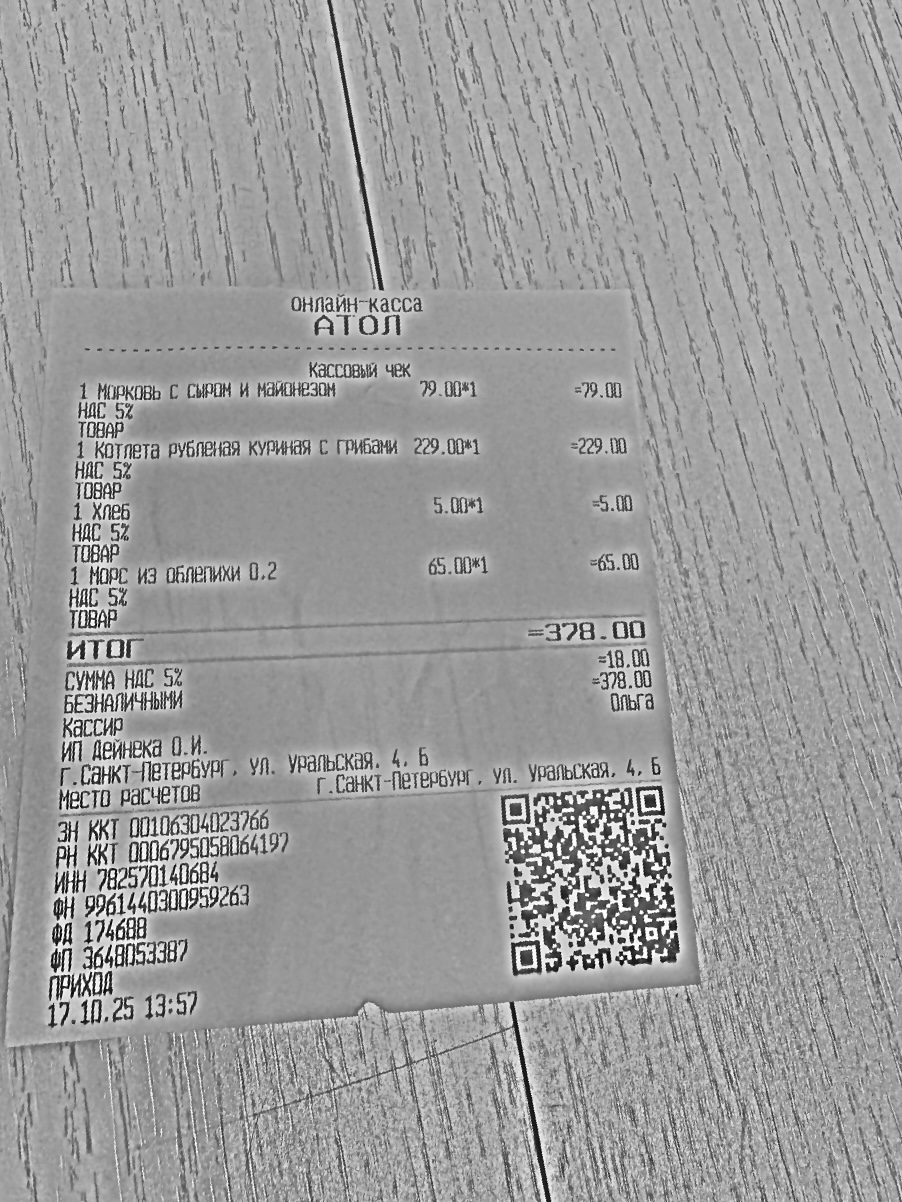
Продавец: ИП Дейнека О.И.
ИНН: 782570140684
Дата: 17.10.25
Товары: 1 Морковь с сыром и майонезом; 1 Котлета рубленая куриная с грибами; 1 Хлеб; 1 Морс из облепихи 0.2
Количество: 1; 1; 1; 1
Цена: 79.00; 229.00; 5.00; 65.00
Сумма: 79.00; 229.00; 5.00; 65.00
Итого: 378.00